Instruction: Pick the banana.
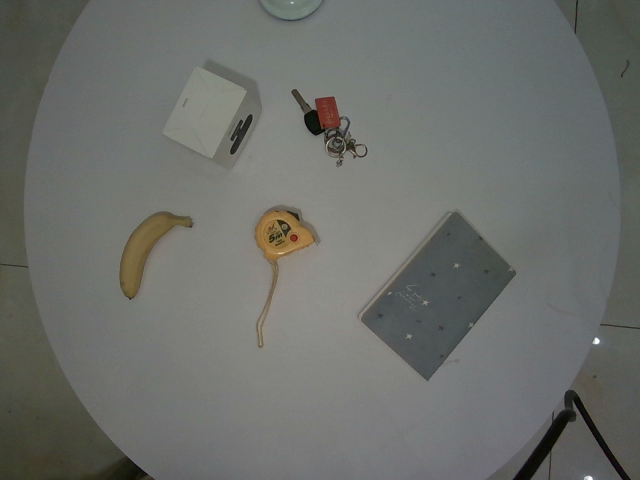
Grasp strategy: vertical